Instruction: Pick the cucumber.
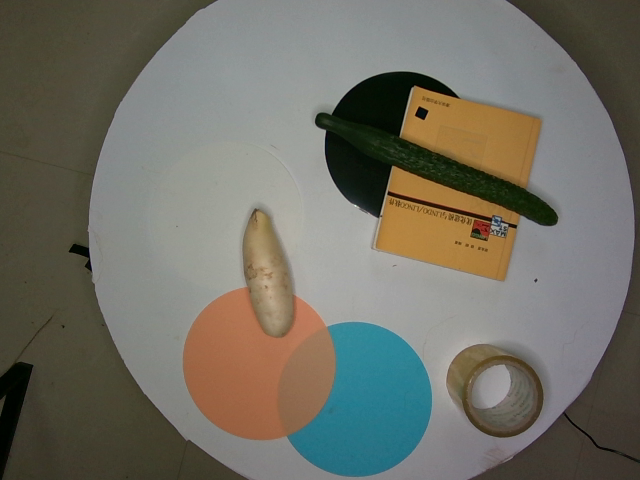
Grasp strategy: vertical